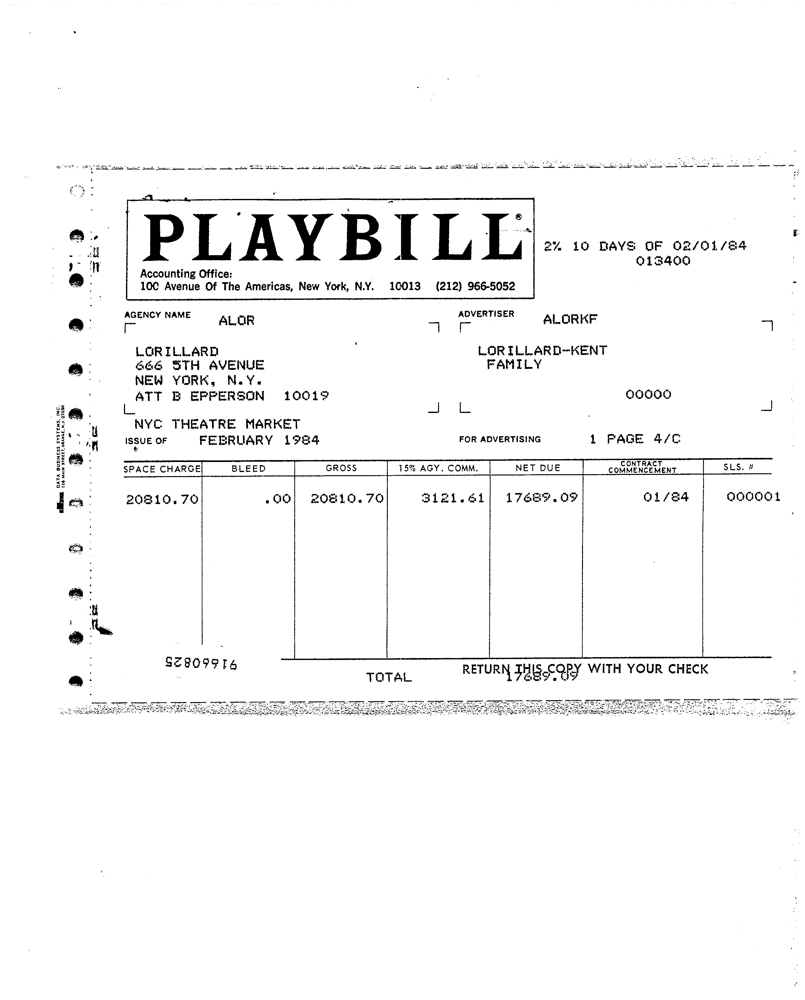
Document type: Invoice